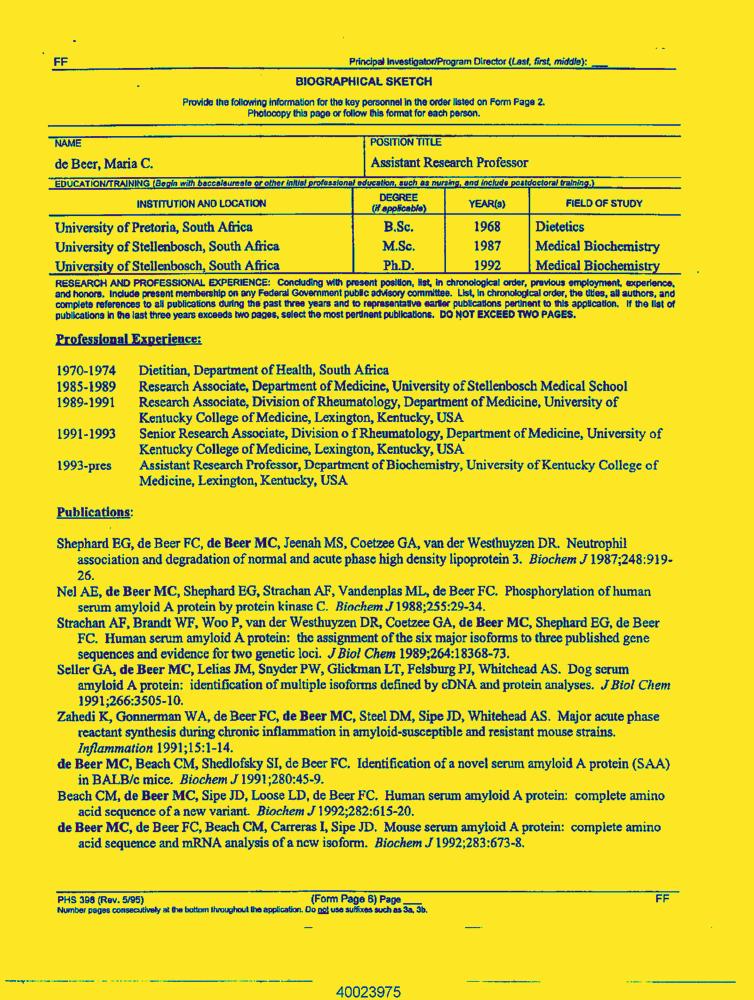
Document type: Resume-Doc